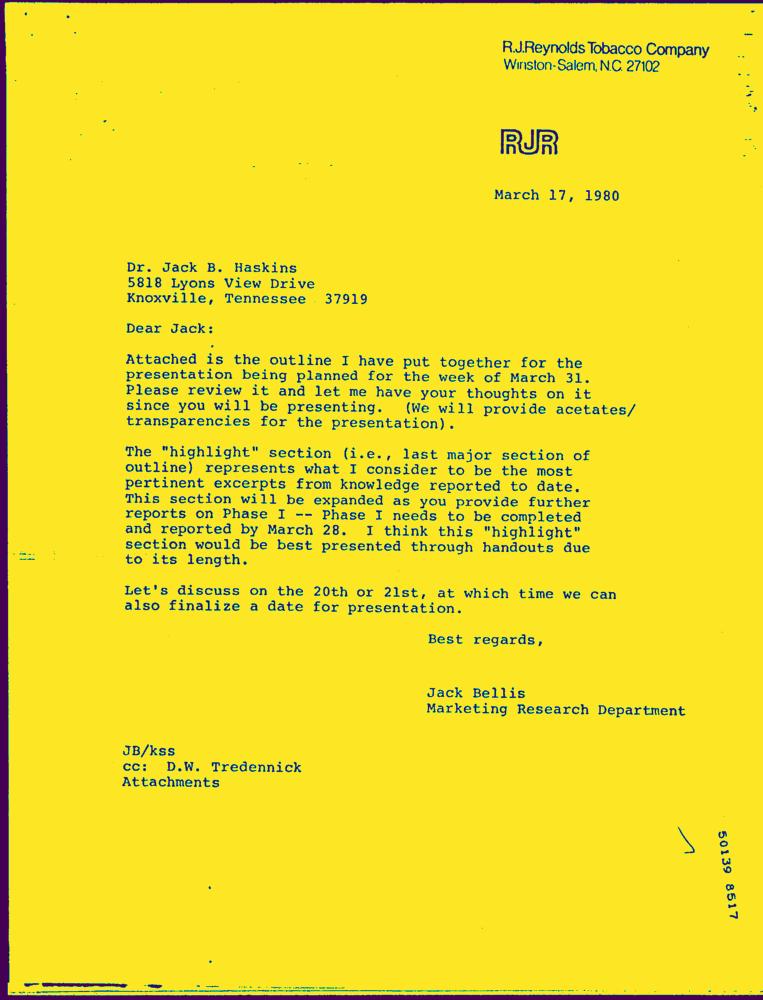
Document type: Letter-Doc